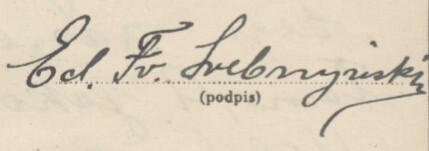
Signature of: edward srebrzyński